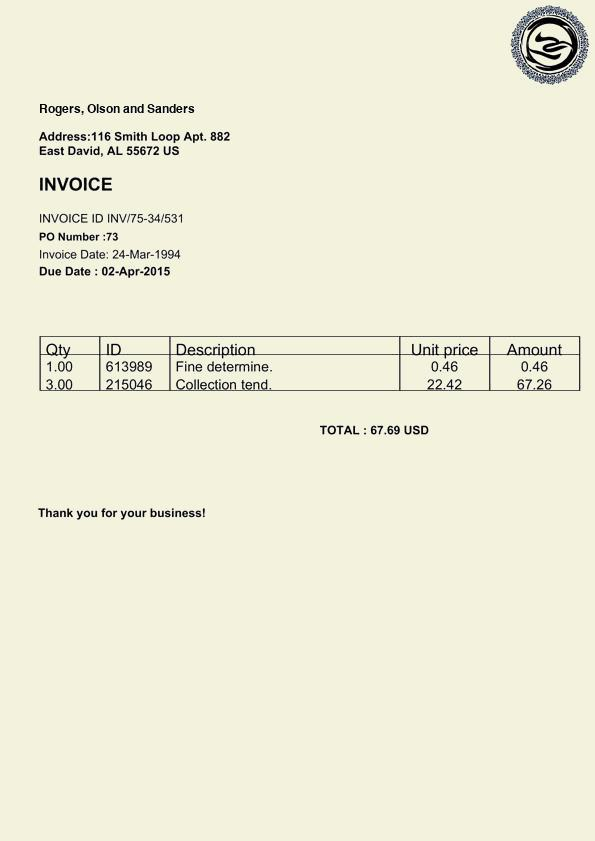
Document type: Invoice